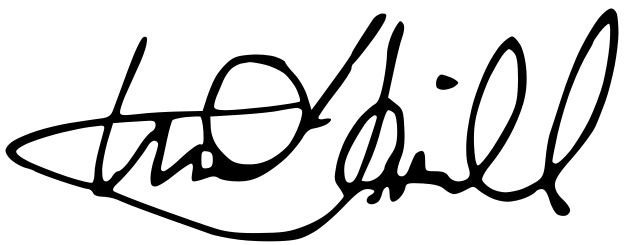
Signature of: mark hamill